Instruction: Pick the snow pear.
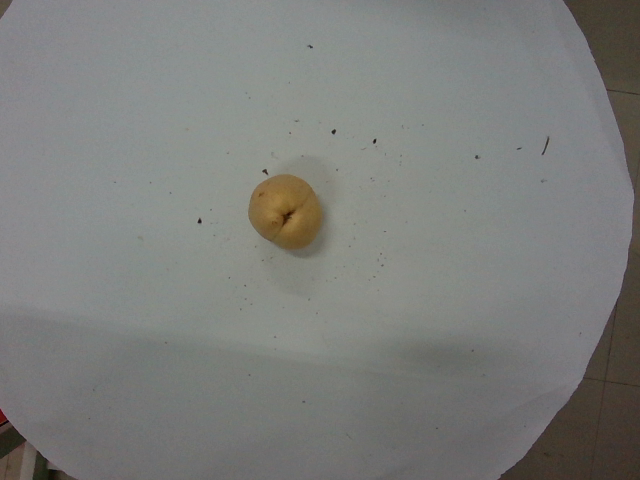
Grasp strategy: vertical